Question: What was observed in the imaging?
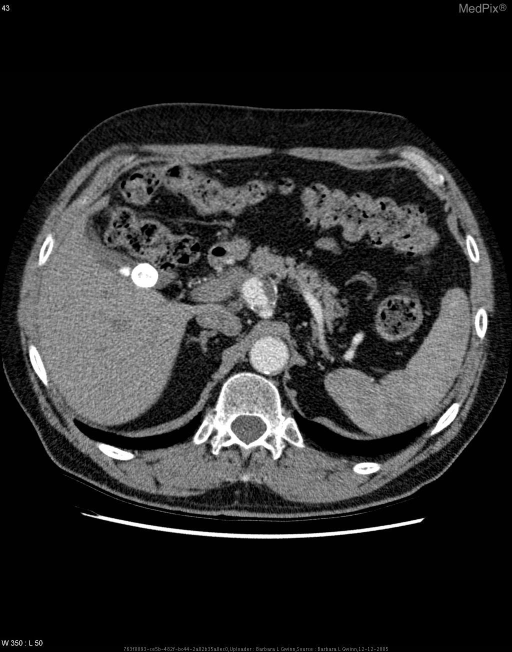
Answer: The imaging shows A 4.5cm x 2cm fusiform aneurysm of the celiac artery located 1cm from the origin with extensive mural thrombus just distal to the aneurysm. Celiac artery aneurysm on CT w/contrast axial and sagittal planes.  Some calcification of the aneurysm with mural thrombus distally..